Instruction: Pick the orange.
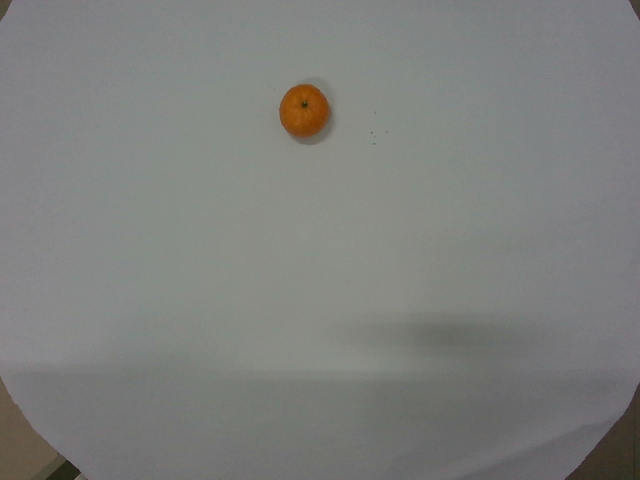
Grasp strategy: vertical